Extract the amount written in words, the amount in digits, the name of the payee, the date on the cheque, and the bank's name from the image.
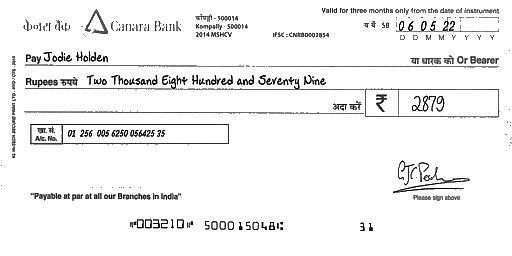
amt_in_words: Two Thousand Eight Hundred and Seventy Nine
amt_in_figures: 2879
payee_name: Jodie Holden
bank_name: Canara Bank
cheque_date: 06/05/22